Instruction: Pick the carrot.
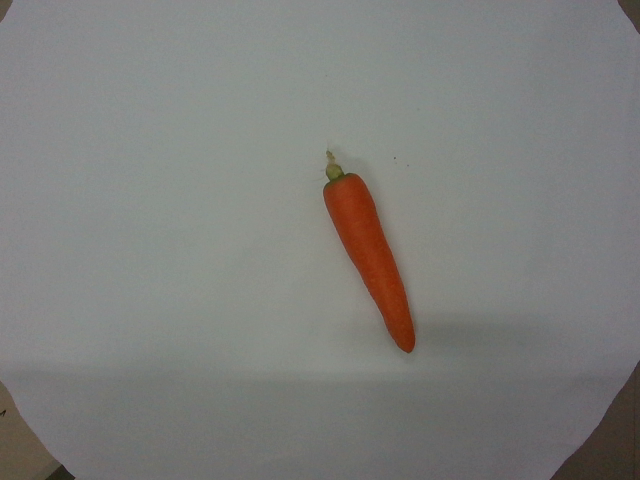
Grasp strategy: vertical